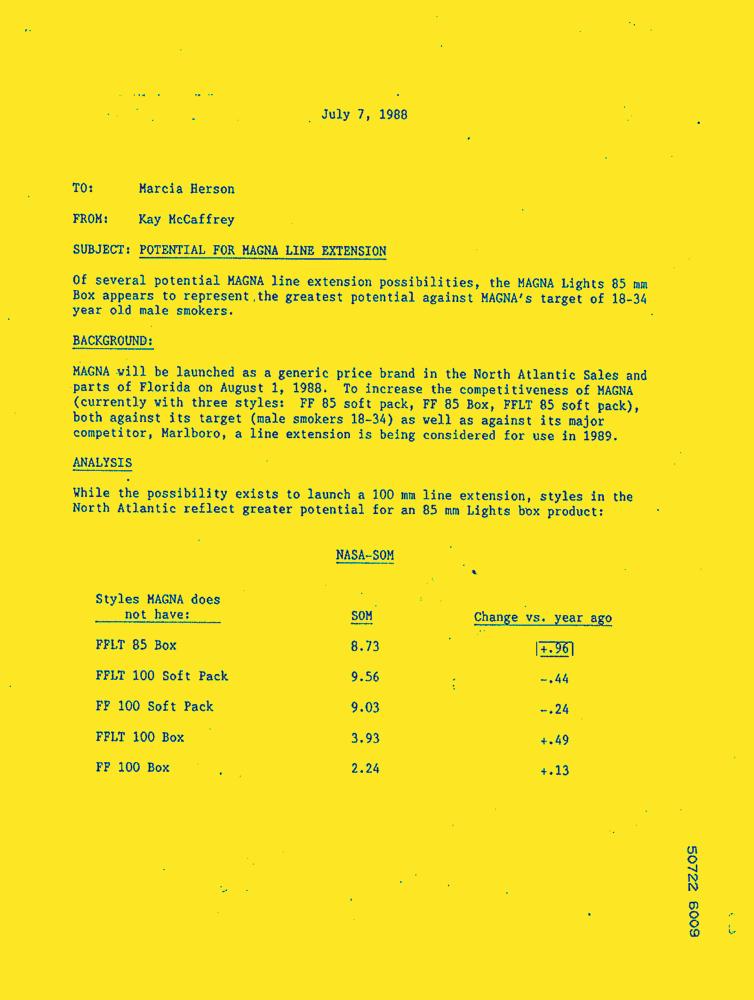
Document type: Letter-Doc